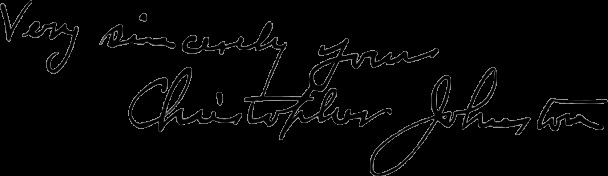
Signature of: christopher johnston